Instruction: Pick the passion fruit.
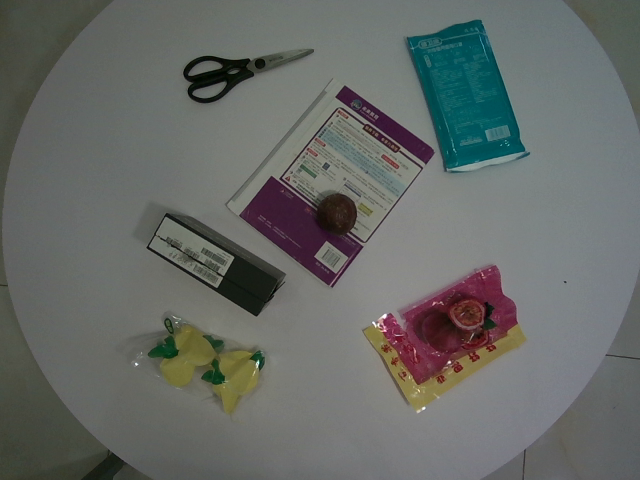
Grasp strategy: vertical